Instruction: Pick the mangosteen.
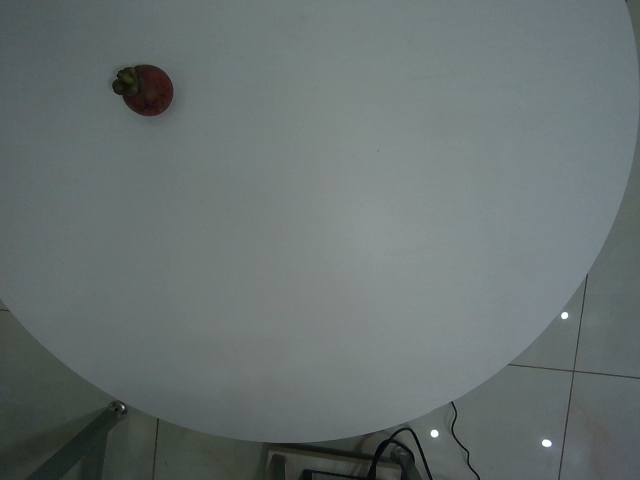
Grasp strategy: vertical